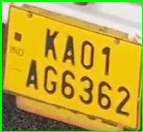
License plate number: KA 01AG 6362